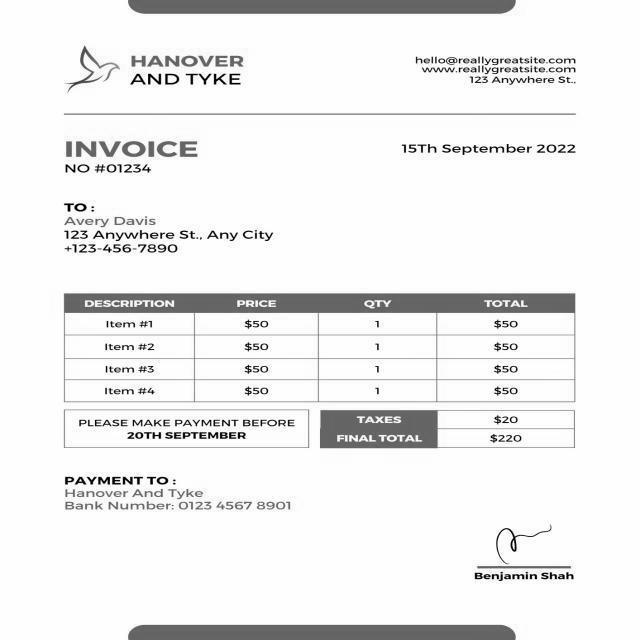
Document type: Invoice